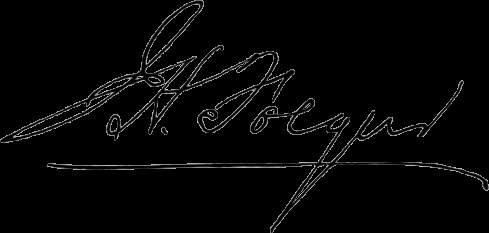
Signature of: john hamlin folger